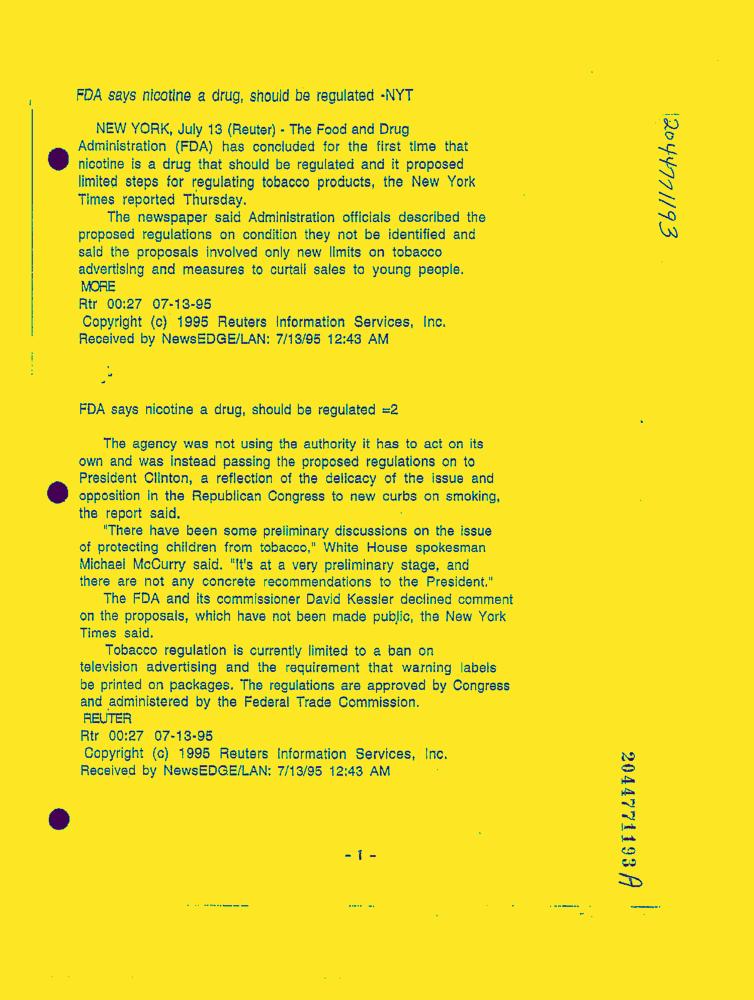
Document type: News-Article